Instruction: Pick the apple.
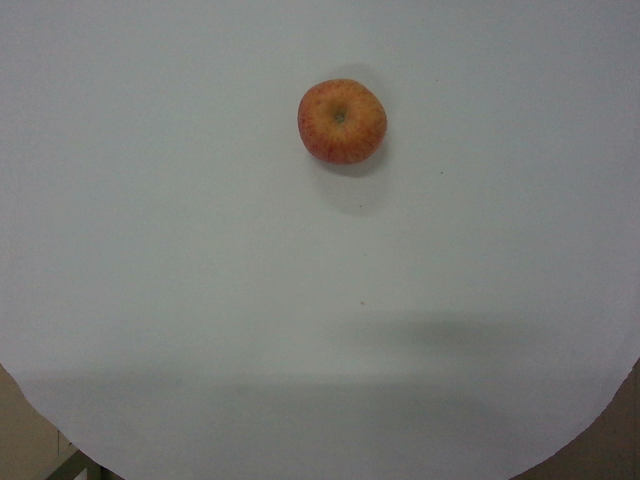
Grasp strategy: vertical